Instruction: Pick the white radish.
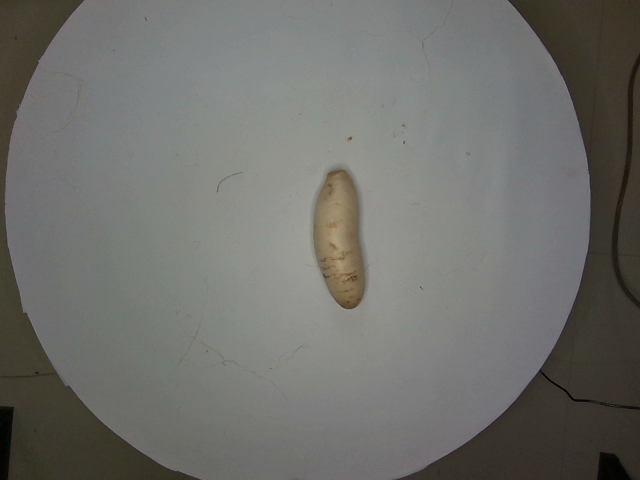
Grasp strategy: vertical